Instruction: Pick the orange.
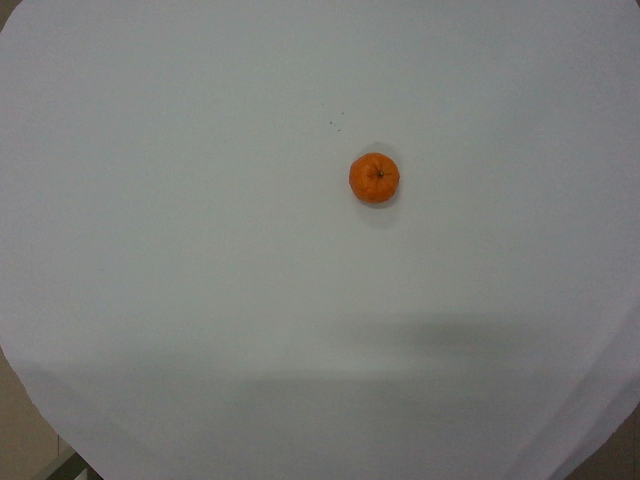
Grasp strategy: vertical